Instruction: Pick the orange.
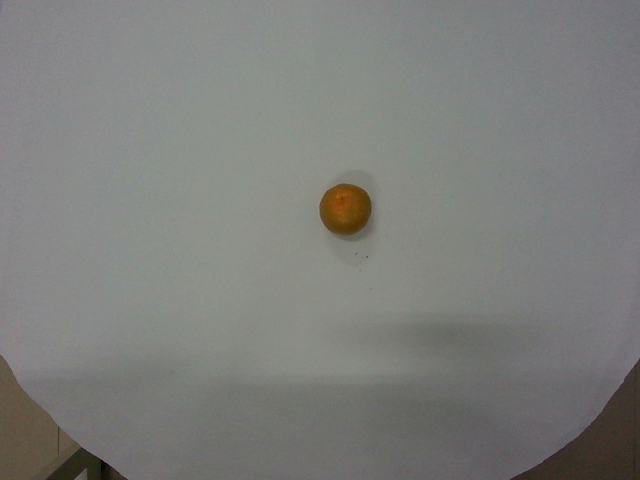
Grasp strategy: vertical